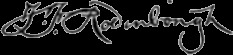
Signature of: theophilus francis rodenbough